Patient: Male, age 78
A 78-year-old man non-smoker presented with a 1-week history of cough and blood-tinged sputum. There was no history of tuberculosis. A physical examination was unremarkable. The arterial blood pressure was 100/70 mm Hg, pulse 86/min, respiratory rate 20/min, temperature 37.7C, and SpO2 (arterial oxygen saturation) 95%. The laboratory data at admission: hemoglobin 13.8 g/dL, white blood cell 7.16x109/L, platelets 204x109/L, and high-sensitive C-reactive protein 0.8 mg/L (<3.0 mg/L).
Chest computed tomography (CT) showed nodularity, irregularity, and stenotic changes in the mucosa with areas of ossification throughout the tracheal lumen as well as in both main bronchi (Fig. 1). Emphysematous changes were observed throughout the lung. Faint ground-glass opacity (GGO), mild reticulation, and honeycombing cystic changes were observed in the subpleural area of both lower lobes (Fig. 2A). Two years later, follow-up CT showed interval increased extent of honeycombs, subpleural reticulation, and GGO in both lower lobes, indicating progression of ILD (Fig. 2B).
Flexible bronchoscopy was performed for a tracheal biopsy and to evaluate ILD. The biopsy findings for the trachea showed calcification in the mucosa and ossification in the submucosa (Fig. 3A). The histological examination was consistent with TPO. An analysis of the BAL fluid showed a total white blood cell area of 220 mm3, including 13% neutrophils, 13% lymphocytes and 71% macrophages.
For the diagnosis, we performed a surgical lung biopsy, and the results showed diffuse interstitial fibrosis with focal fibroblastic proliferation and lymphocytic infiltration, suggesting possible usual interstitial pneumonia. Four years after the initial presentation, the patient was re-admitted with symptoms of cough. The previously noted multifocal honeycombs and subpleural reticulations were aggravated on chest CT. We performed flexible bronchoscopy again. There were no microorganisms identified. Compared with the previous findings, the lesions of TPO throughout the tracheal lumen had also progressed (Fig. 3B).
Keywords: fibrotic interstitial lung disease, pathogenesis, tracheobronchopathia osteochondroplatica, transforming growth factor beta
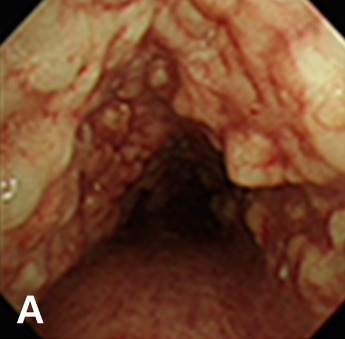
Image caption: Two years later, follow-up CT showed an interval increased extent of subpleural fine reticulations, honeycomb and bronchiectasis in both lower lobe basal segments, suggesting the progression of underlying idiopathic pulmonary fibrosis (B).